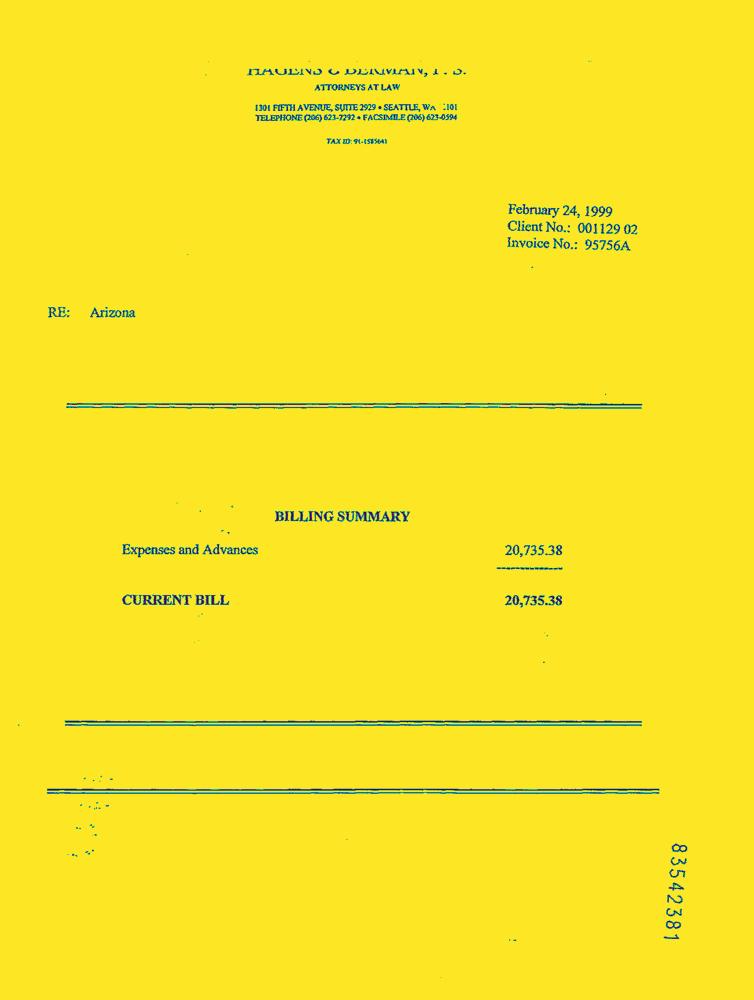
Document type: Invoice-Doc